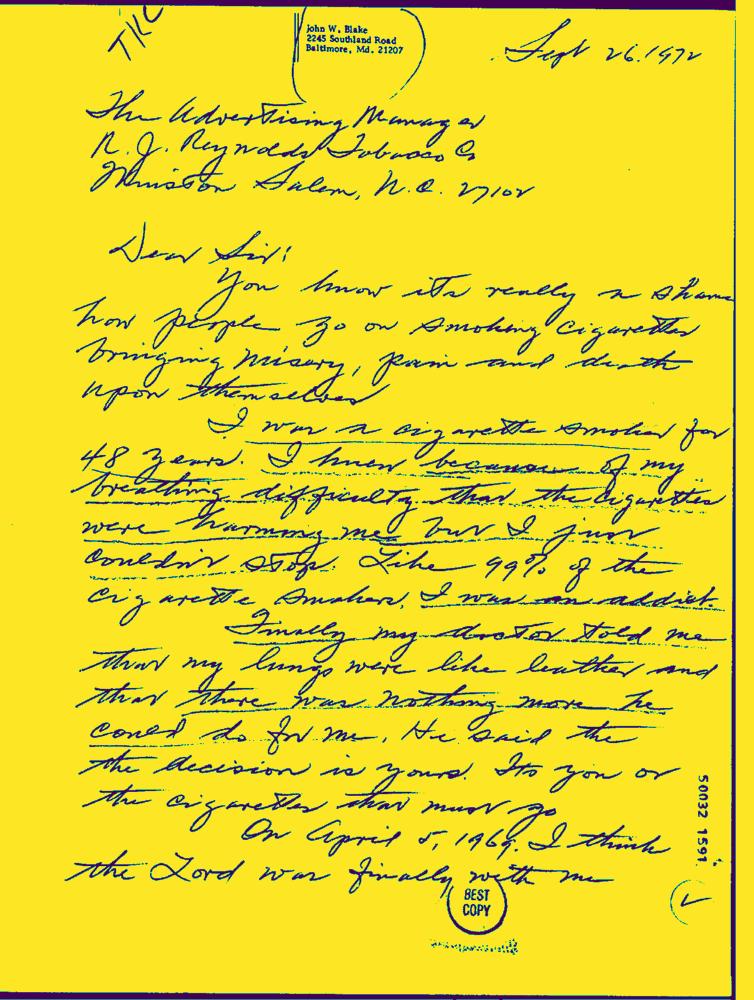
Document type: Hand-Written